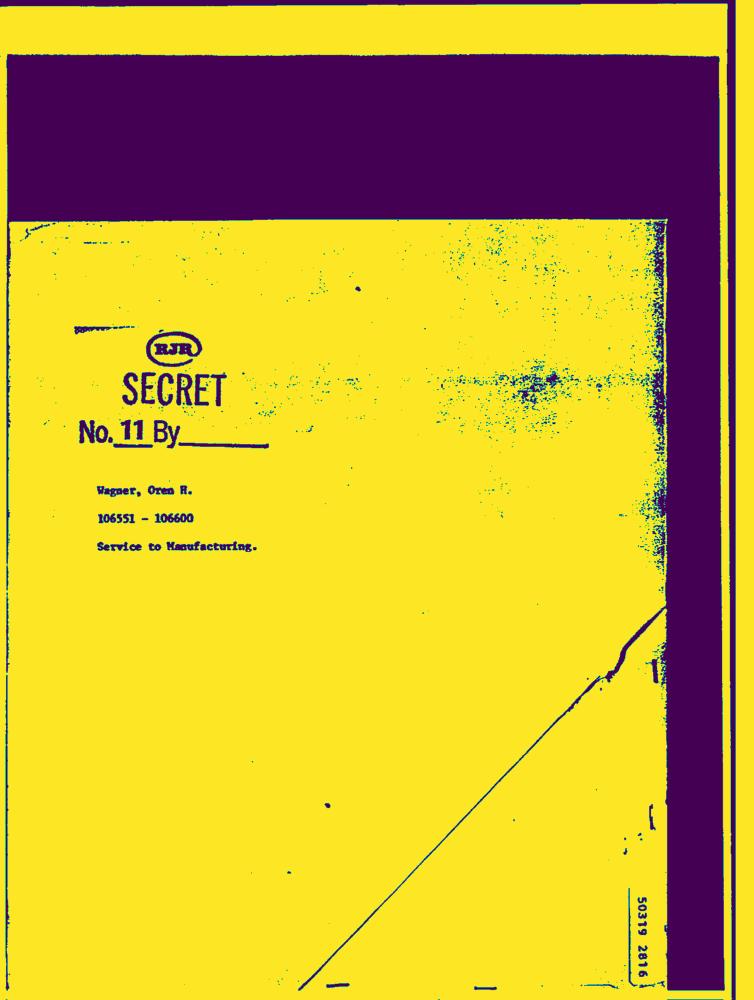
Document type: Hand-Written